Question: What type of tax is indicated in the document, personal property or real estate?
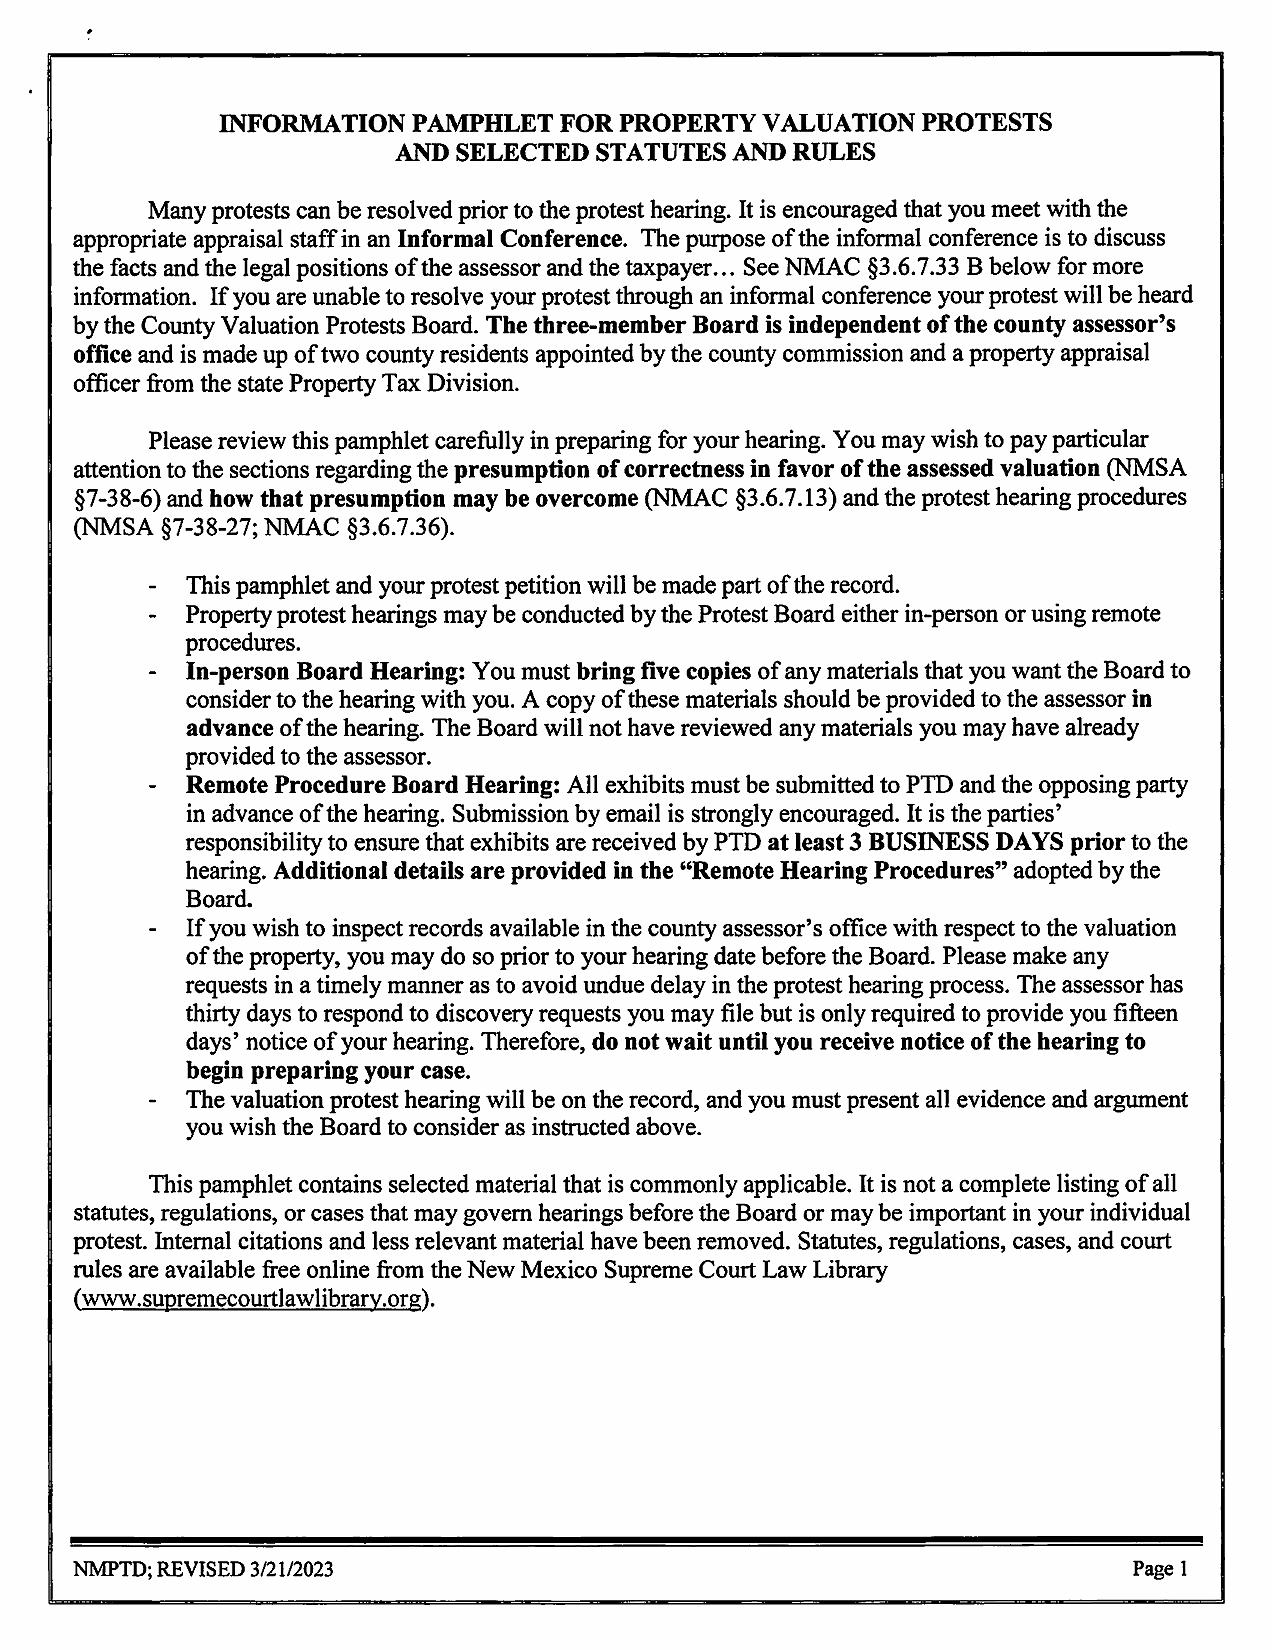
Answer: "Real Estate Tax"